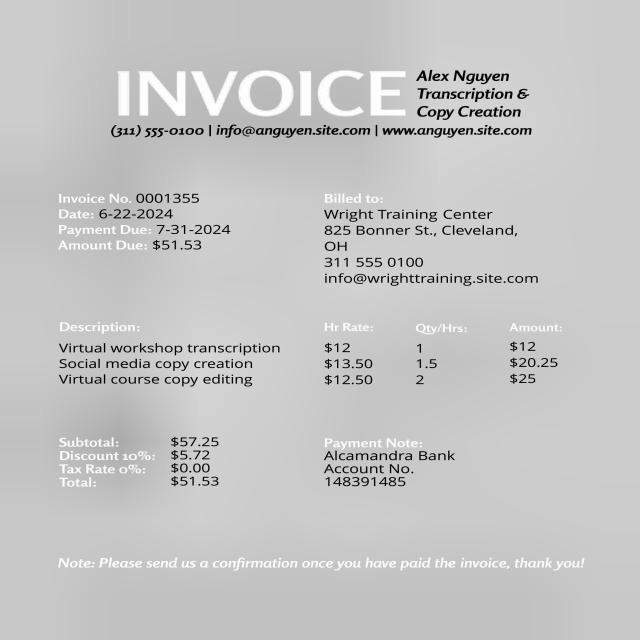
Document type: Invoice